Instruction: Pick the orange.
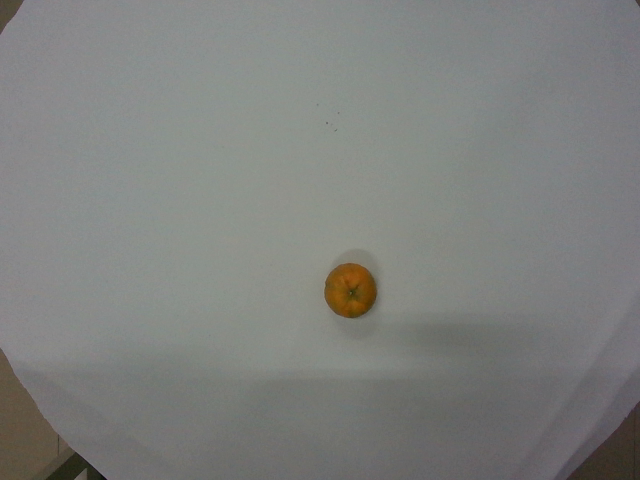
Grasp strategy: vertical